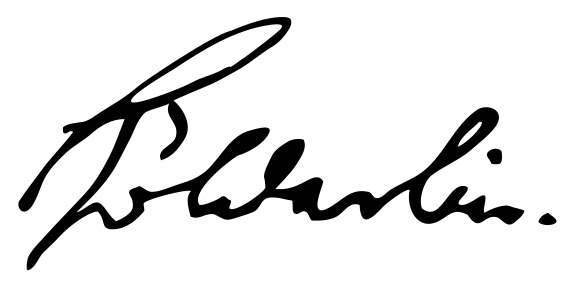
Signature of: friedrich hölderlin